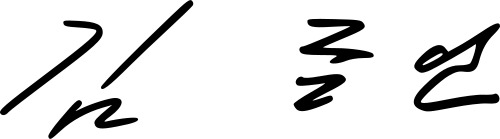
Signature of: kim jong in